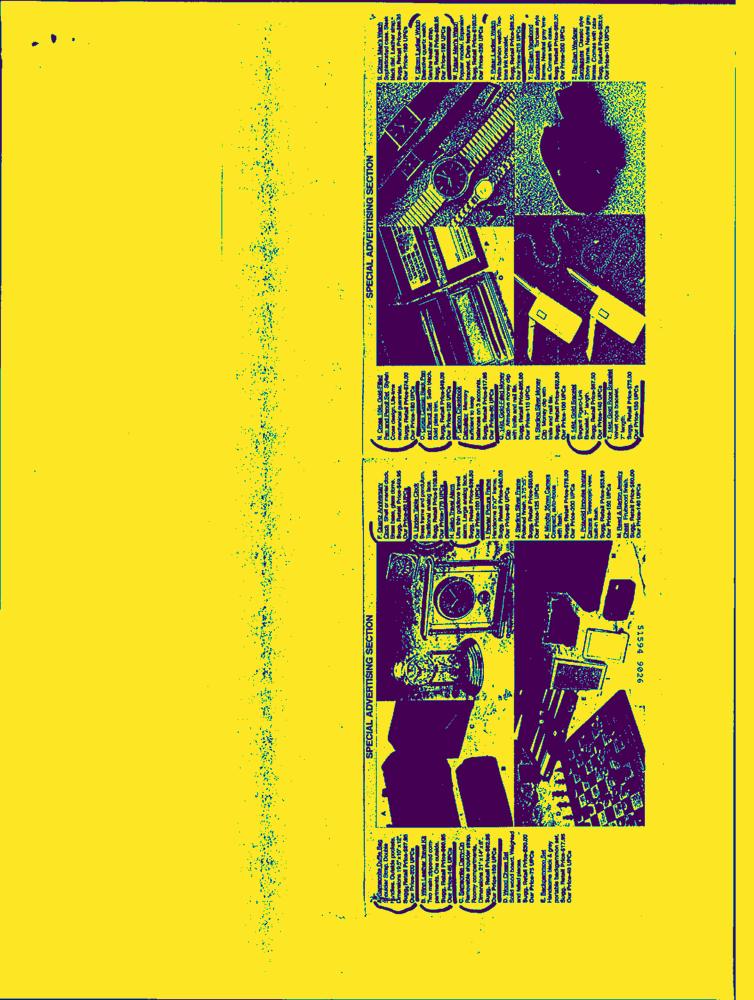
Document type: Hand-Written